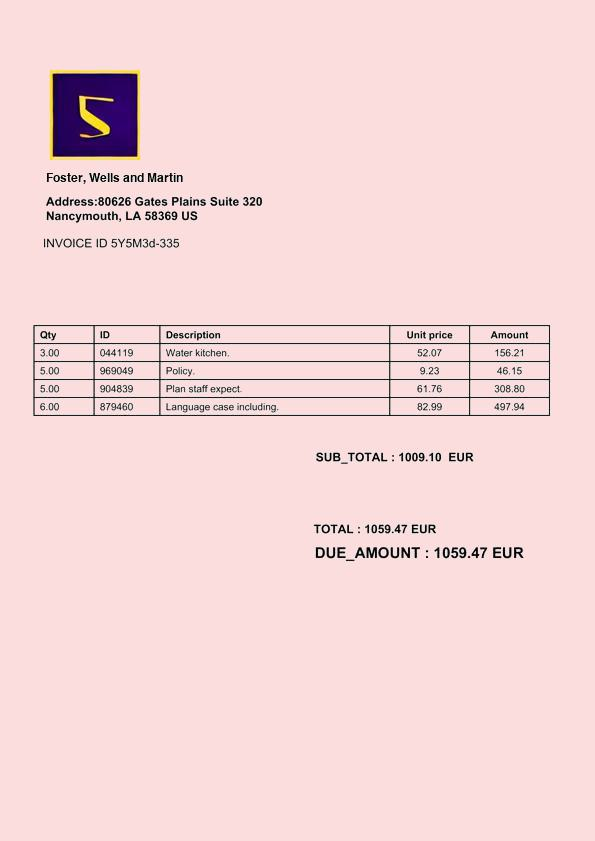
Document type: Invoice